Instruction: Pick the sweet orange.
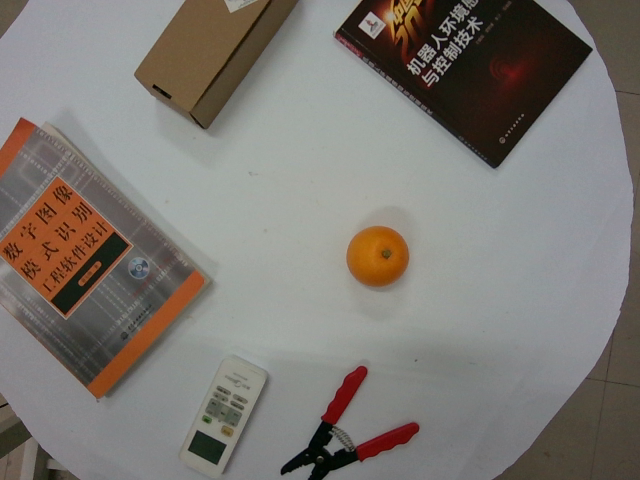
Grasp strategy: vertical